Question: What type of tax is indicated in the document, personal property or real estate?
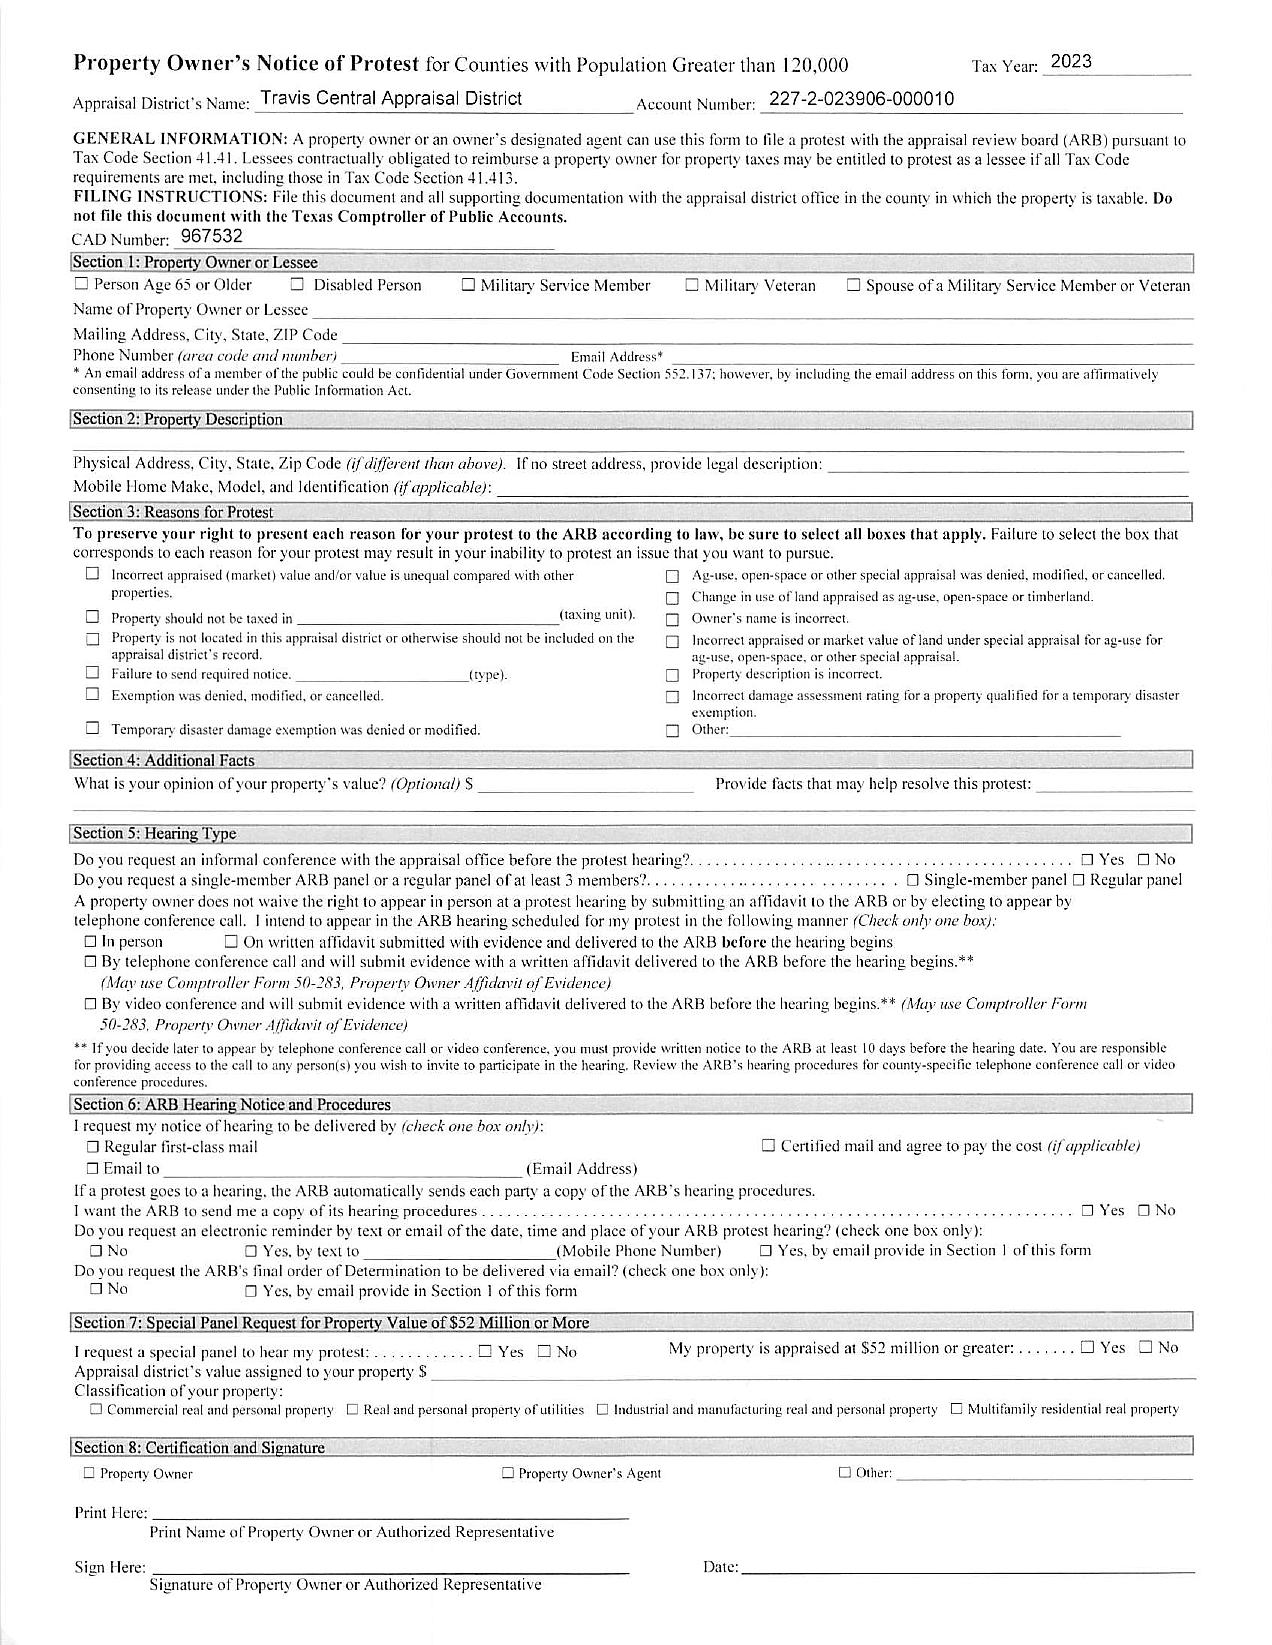
Answer: "Real Estate Tax"